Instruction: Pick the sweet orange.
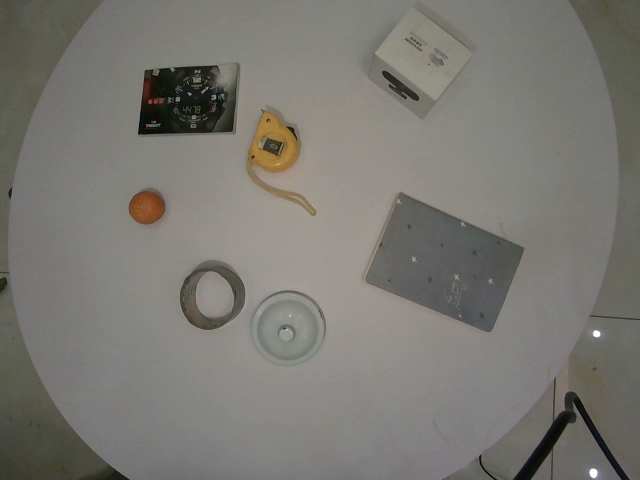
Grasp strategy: vertical